Question: In what way does the history help explain the case?
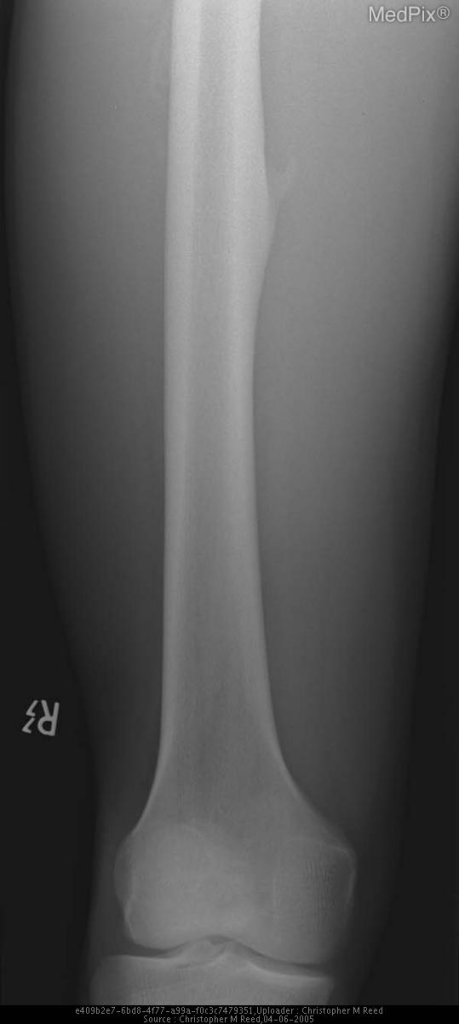
Answer: The patient's history of 24 year old male with history of blunt trauma to right thigh, presents with palpable soft tissue mass at site of injury. is key in understanding the case.